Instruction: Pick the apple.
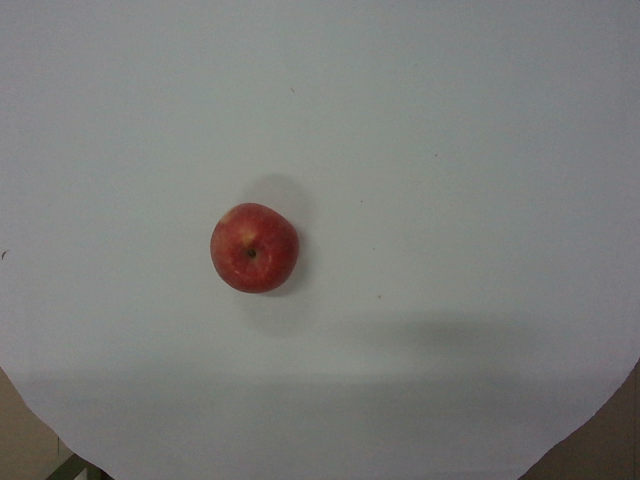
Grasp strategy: vertical